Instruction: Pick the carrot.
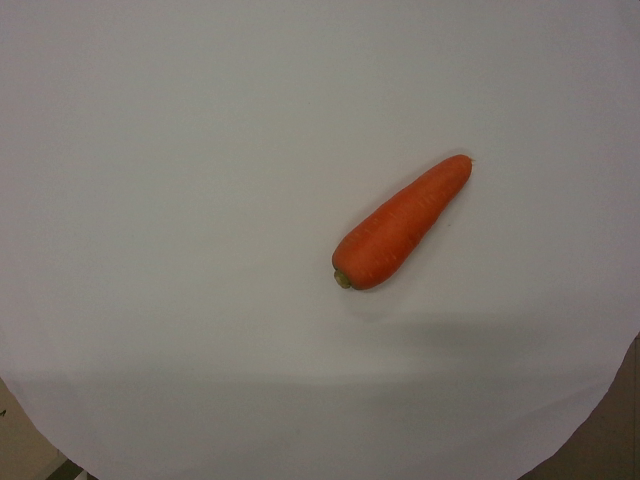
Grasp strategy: vertical